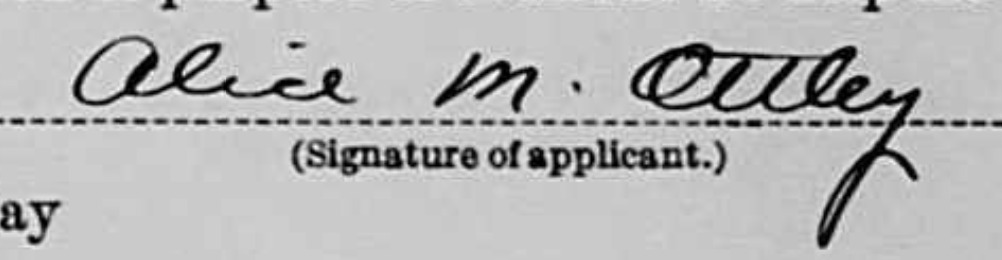
Signature of: alice maria ottley